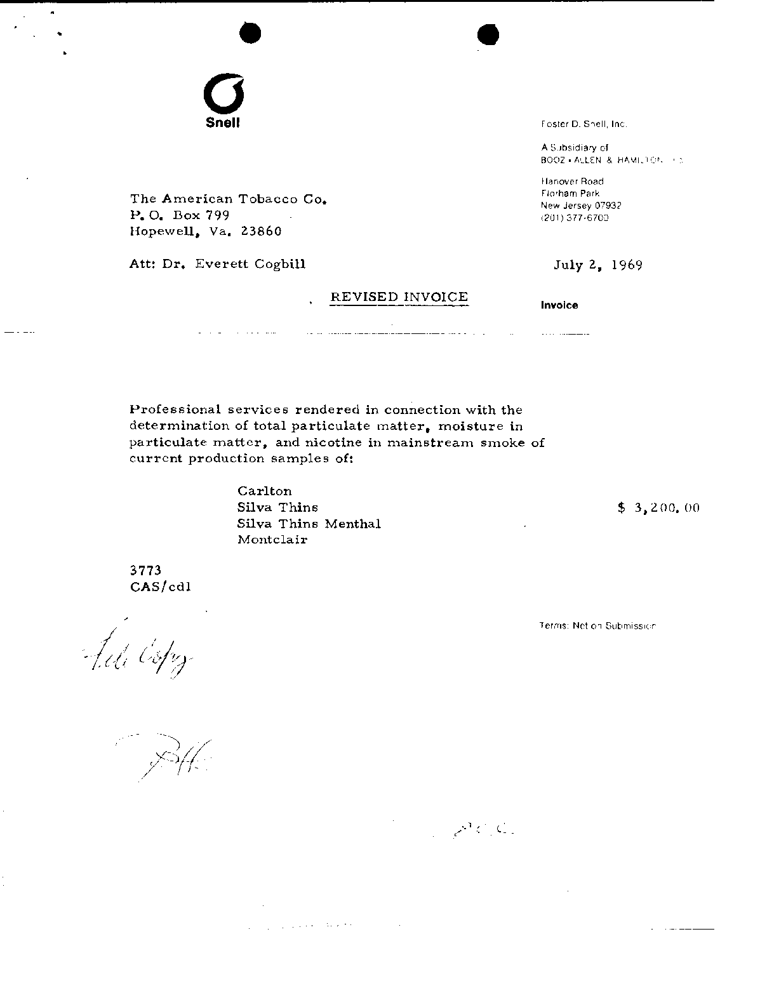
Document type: Invoice